Question: Which state is mentioned in the document?
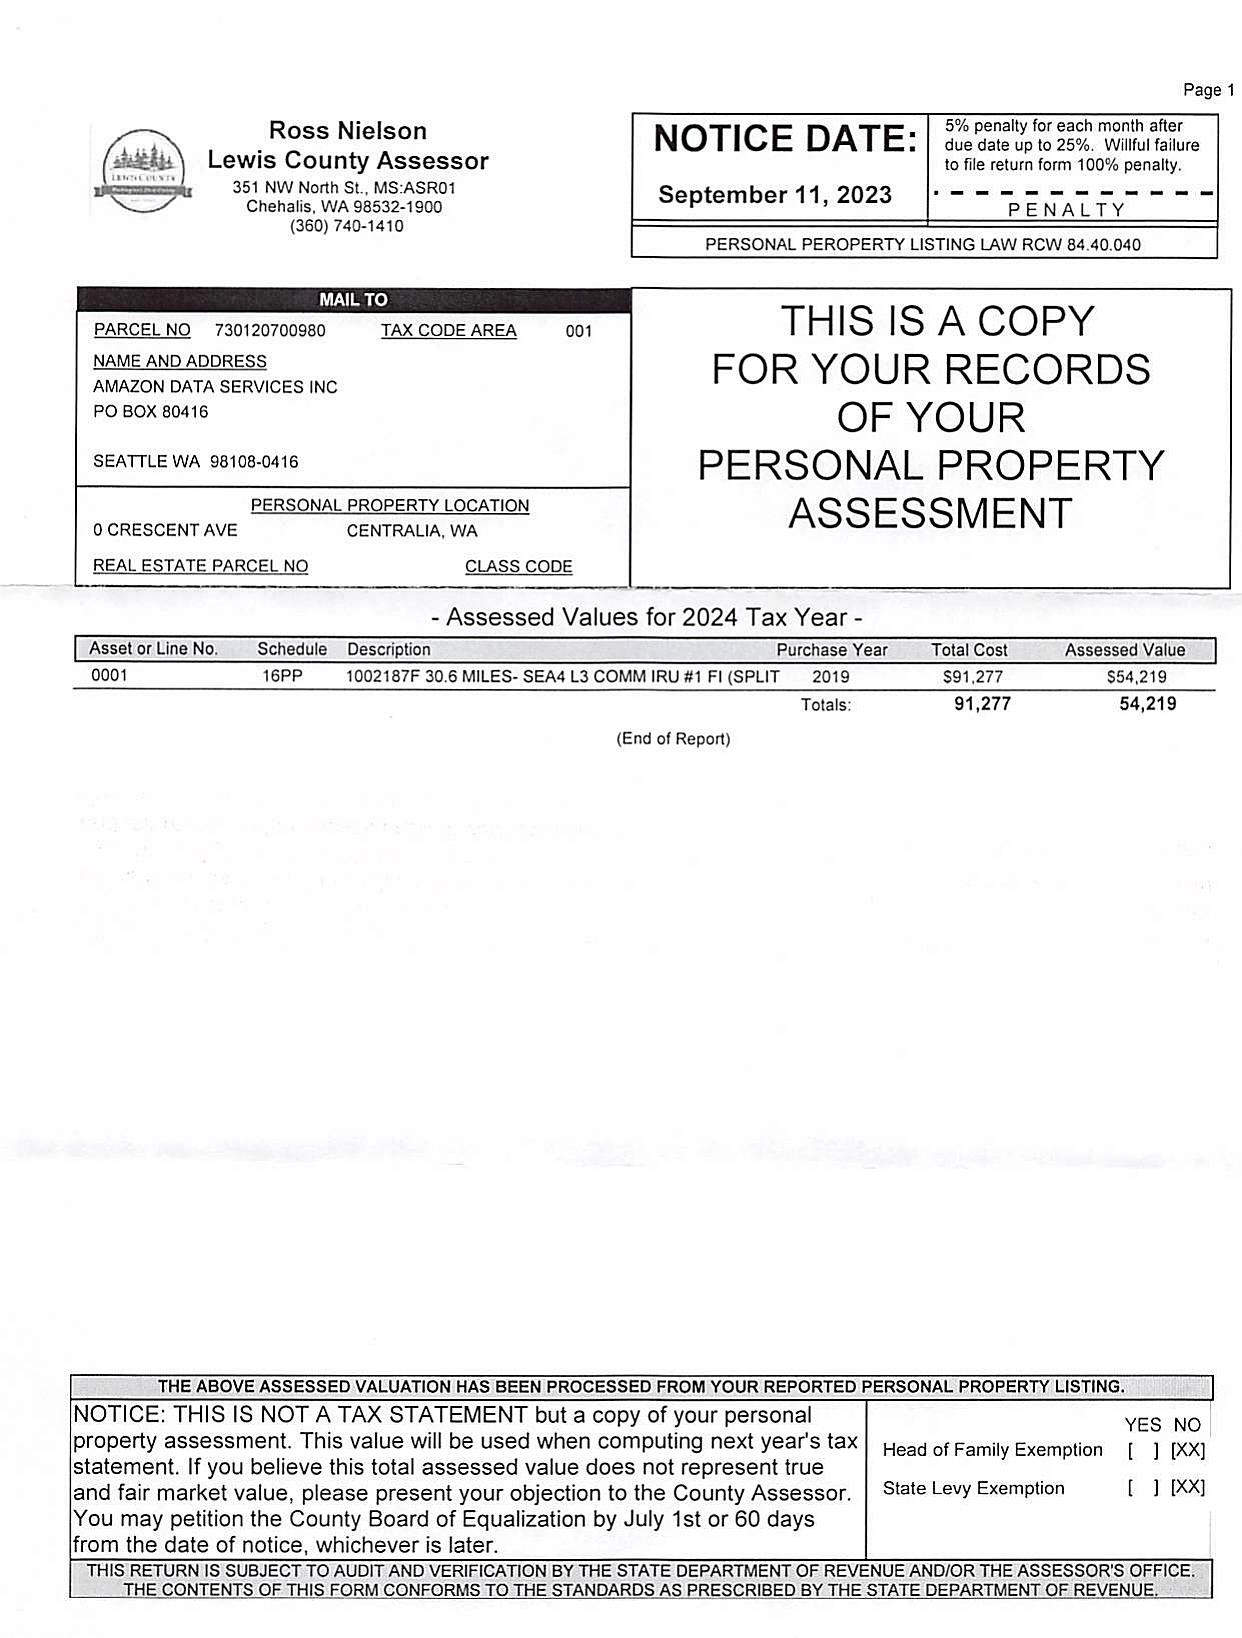
Answer: "WA"